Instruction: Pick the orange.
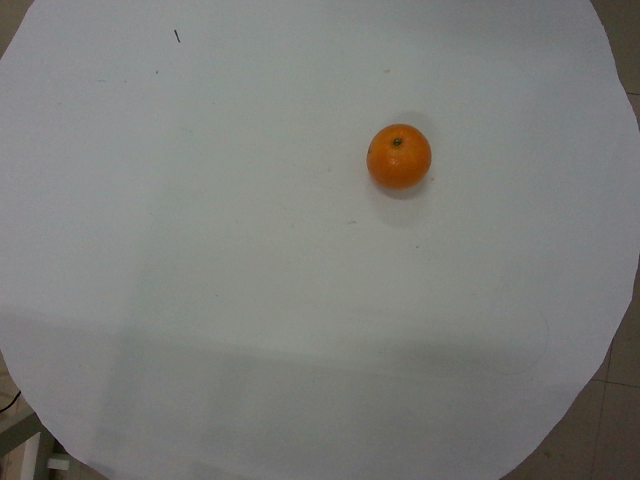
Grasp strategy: vertical